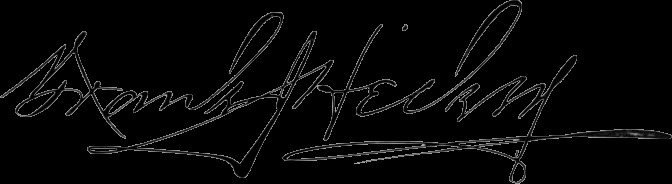
Signature of: frank j hecker